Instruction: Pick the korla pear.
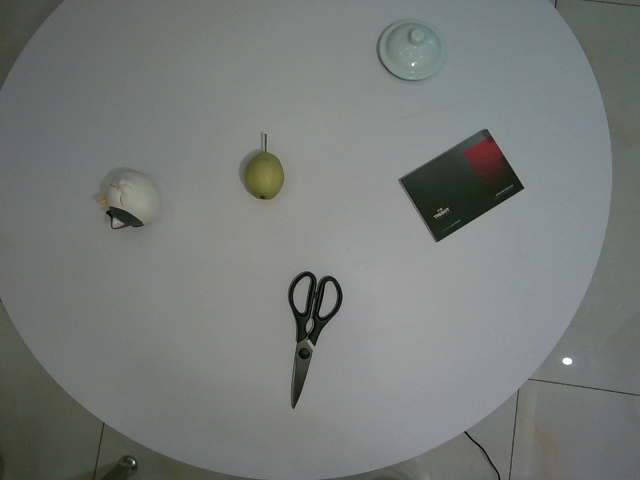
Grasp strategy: vertical